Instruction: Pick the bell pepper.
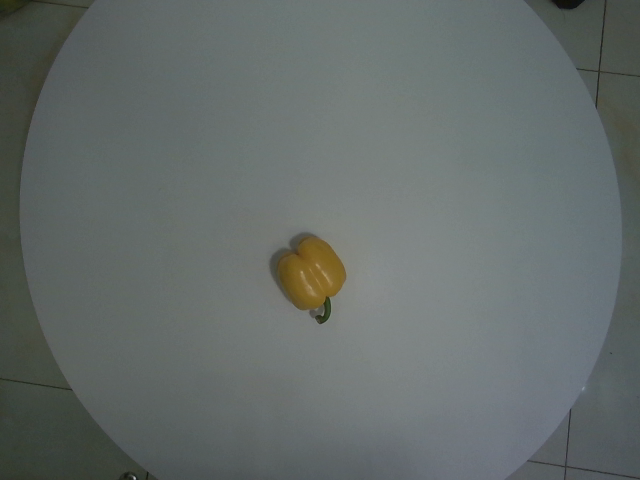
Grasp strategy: vertical